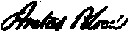
Signature of: aretas blood